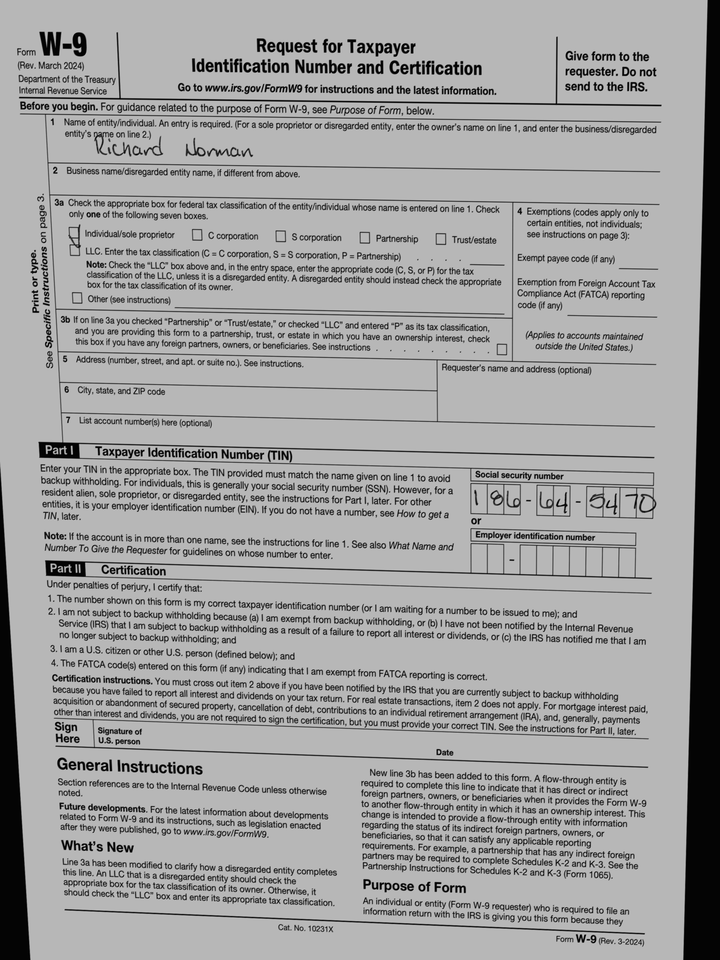
cbx: yes
ssn: 186645470
enm: Richard Norman